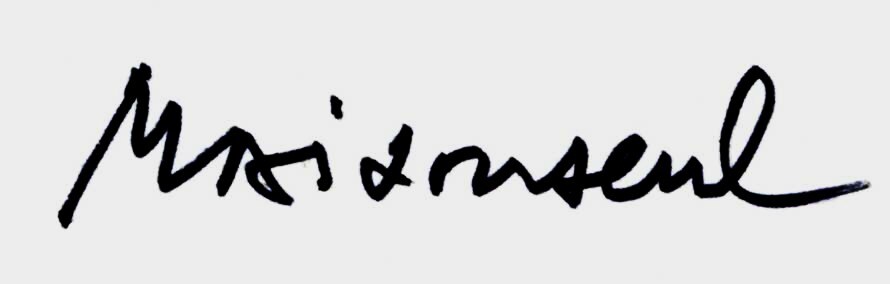
Signature of: jean de maisonseul